Question: What is the mailing or notice date provided in the document?
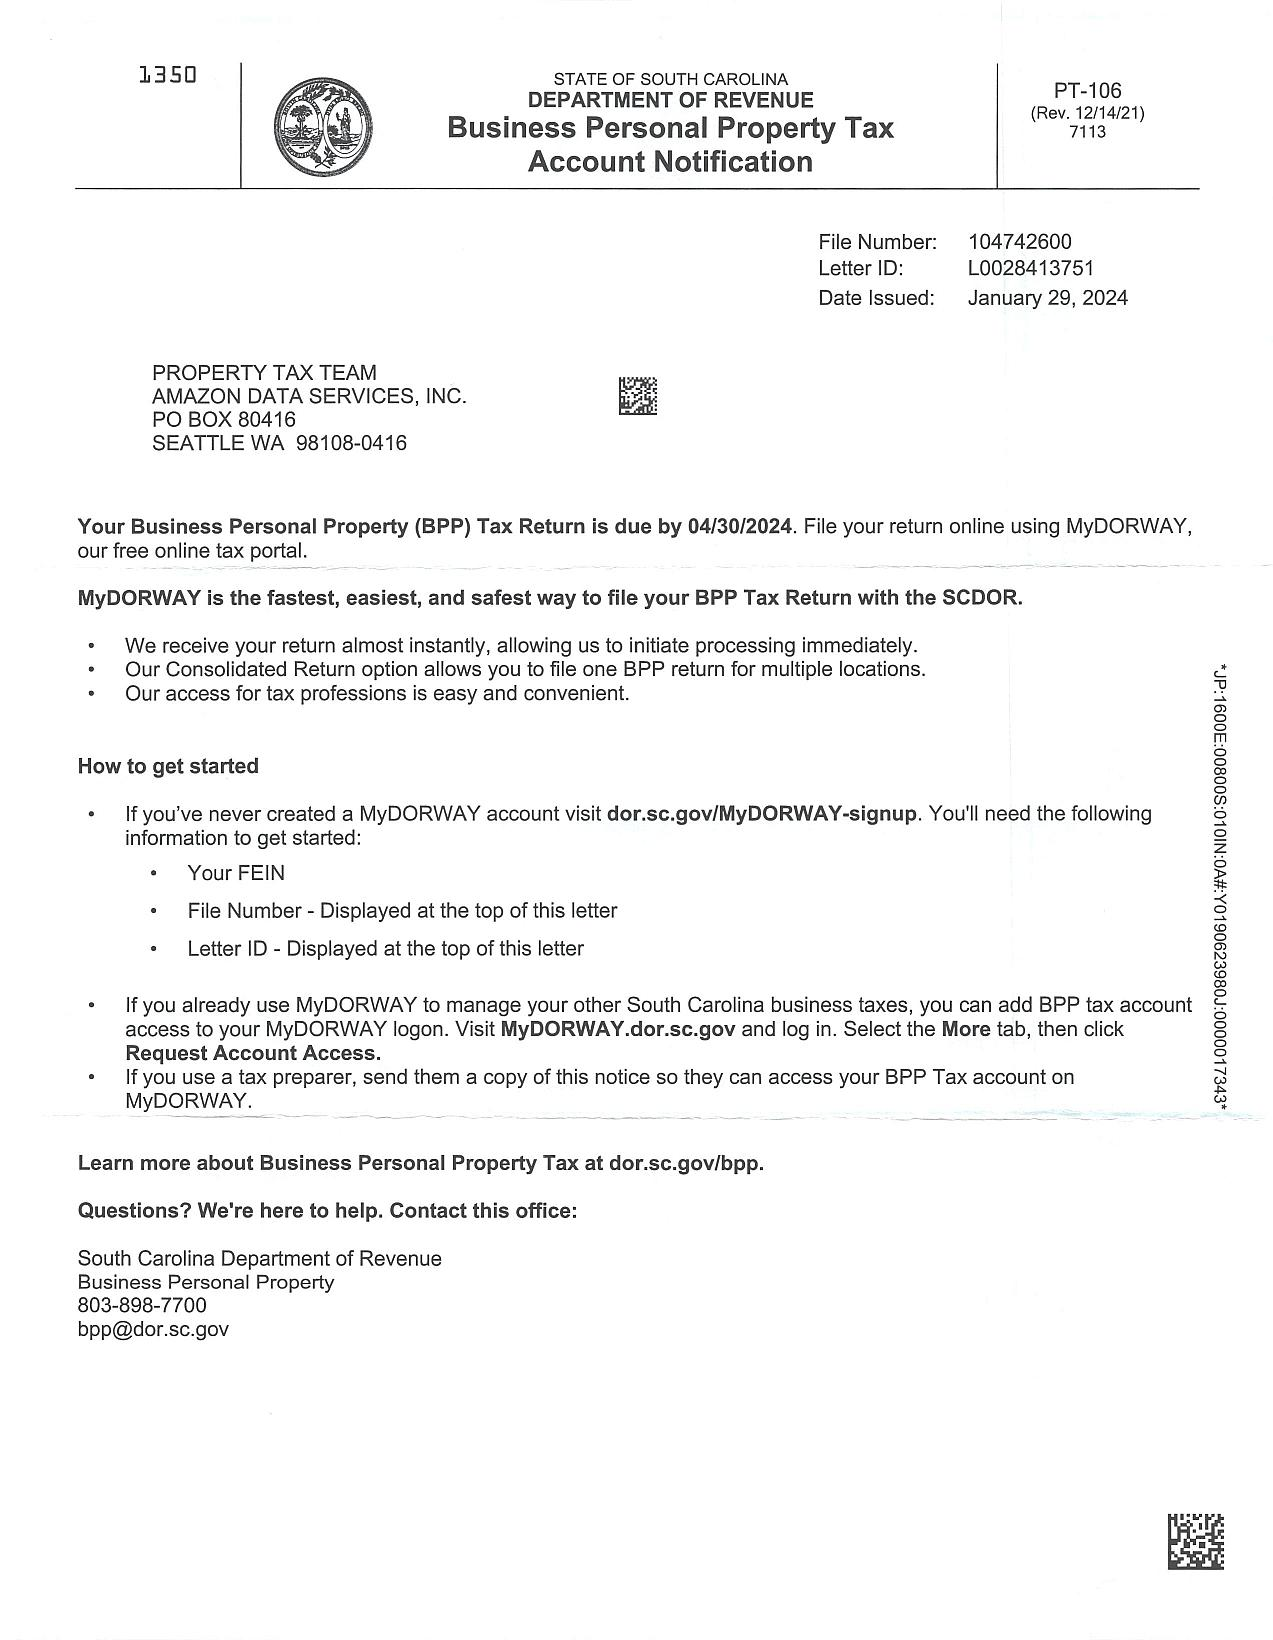
Answer: "29-Jan-24"